Question: Which state is mentioned in the document?
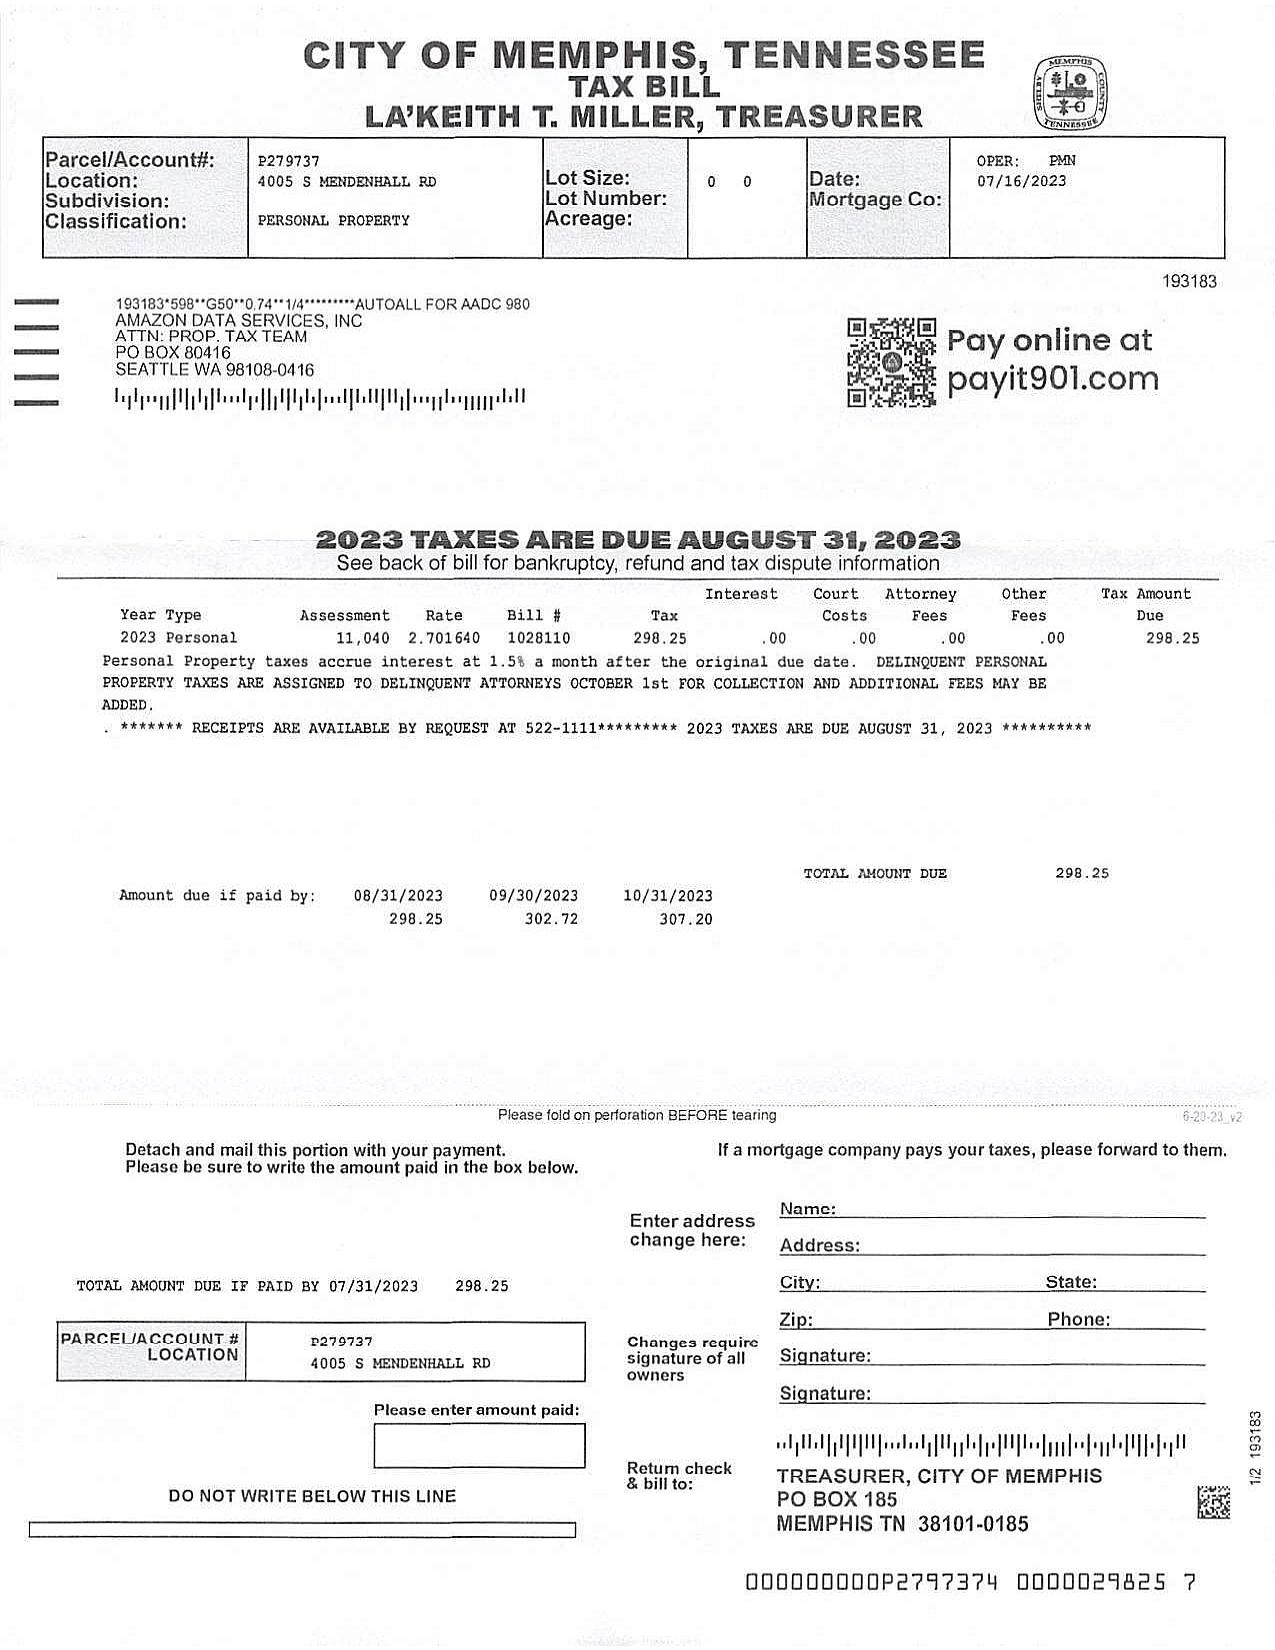
Answer: "Tennessee"